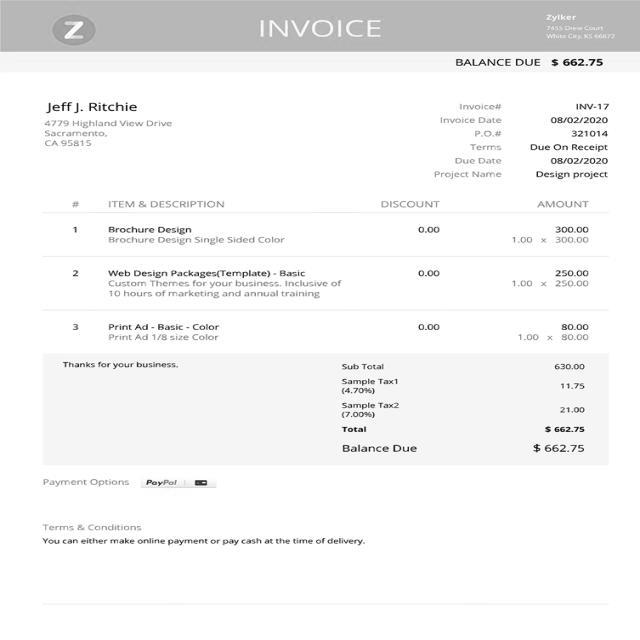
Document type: Invoice